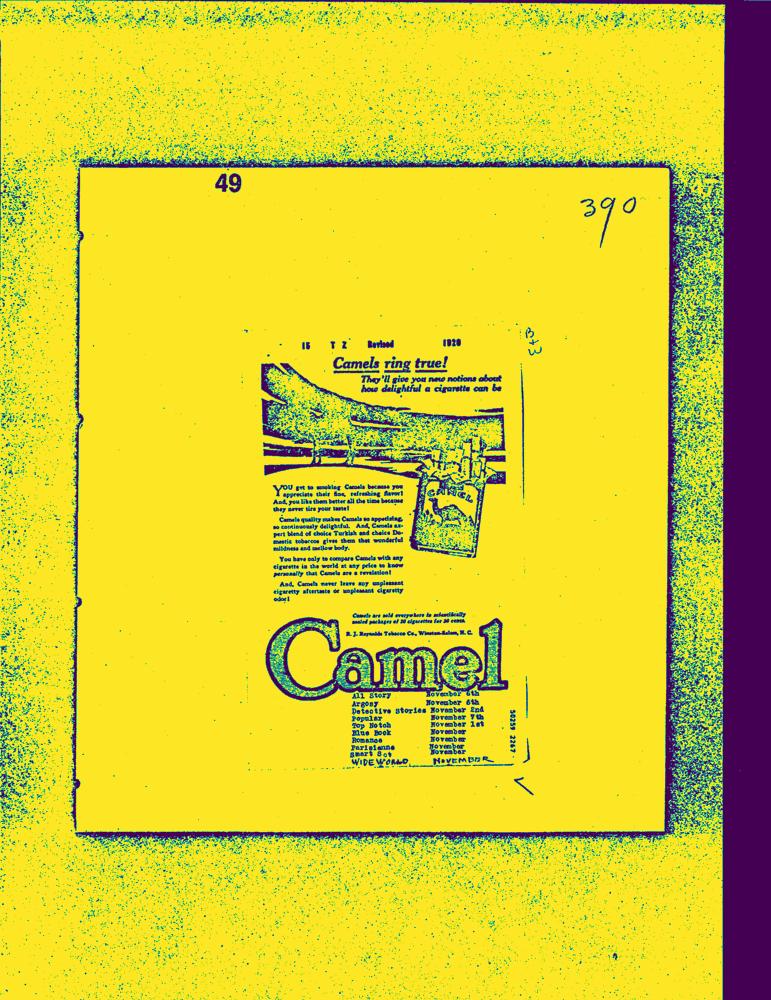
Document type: AD